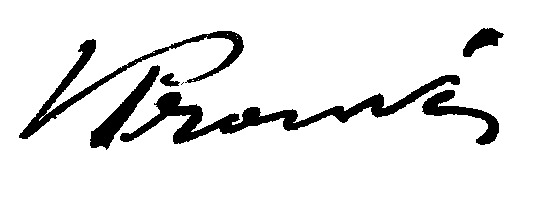
Signature of: victor prouvé